Question: What appears to be the issue?
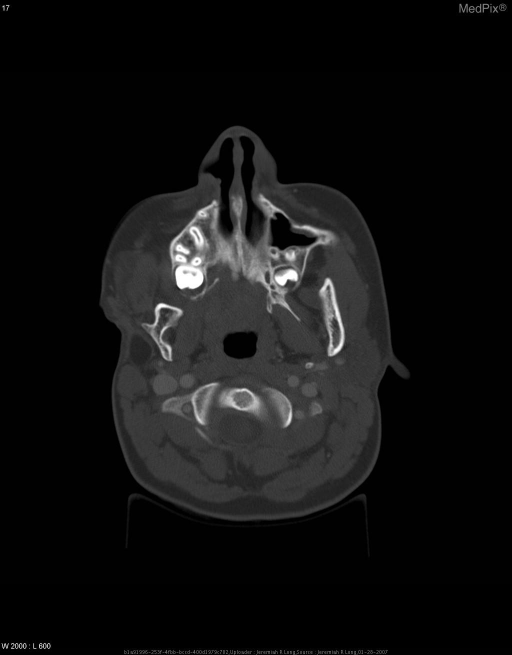
Answer: The findings suggest Contrast enhanced axial CT images of the neck demonstrate agenesis of the right pinna, external auditory canal and middle ear.  The right inner ear appears intact with slight increased sclerosis about its osseous components.  The right mastoid air cells are essentially absent.

The right zygomatic arch is hypoplastic and the right mandibular ramus and condyle are markedly hypoplastic and malformed.

The right mandible does not articulate at the TMJ.  The globes appear symmetric bilaterally.. Contrast enhanced axial CT images of the neck demonstrate agenesis of the right pinna, external auditory canal and middle ear.  The right inner ear appears intact with slight increased sclerosis about its osseous components.  The right mastoid air cells are essentially absent.

The right zygomatic arch is hypoplastic and the right mandibular ramus and condyle are markedly hypoplastic and malformed.  The right mandible does not articulate at the TMJ.  The globes appear symmetric bilaterally.. The patient might have a history of 14 year old boy with a known syndrome presents with right mandibular pain..